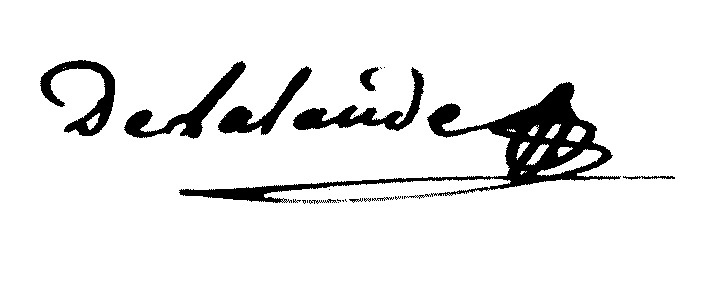
Signature of: joseph julien de lalande